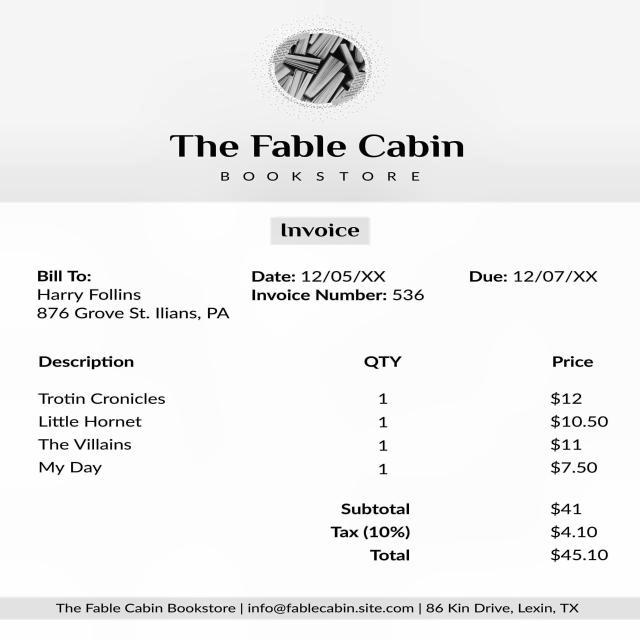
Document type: Invoice